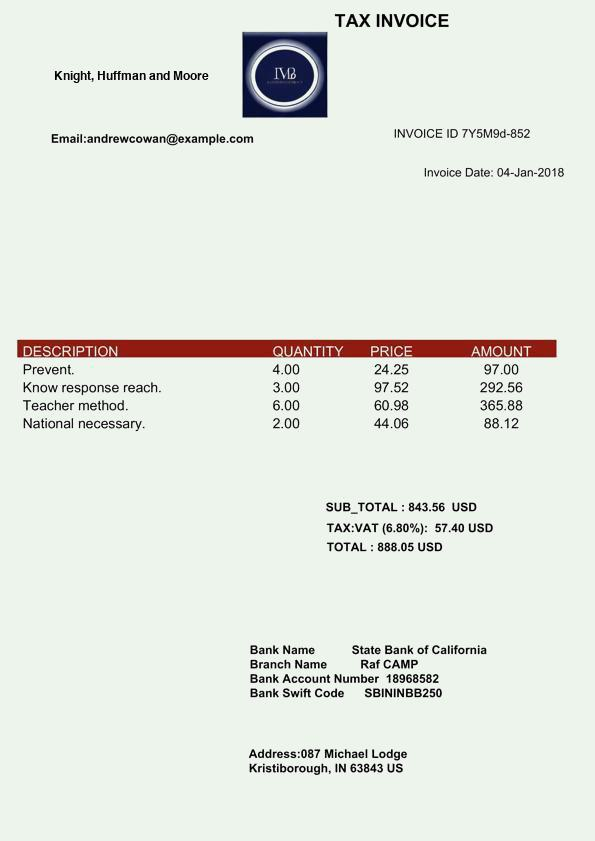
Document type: Invoice